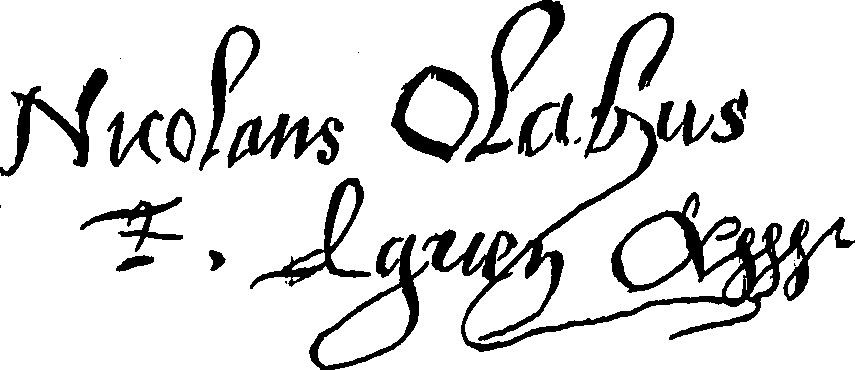
Signature of: nicolaus olahus